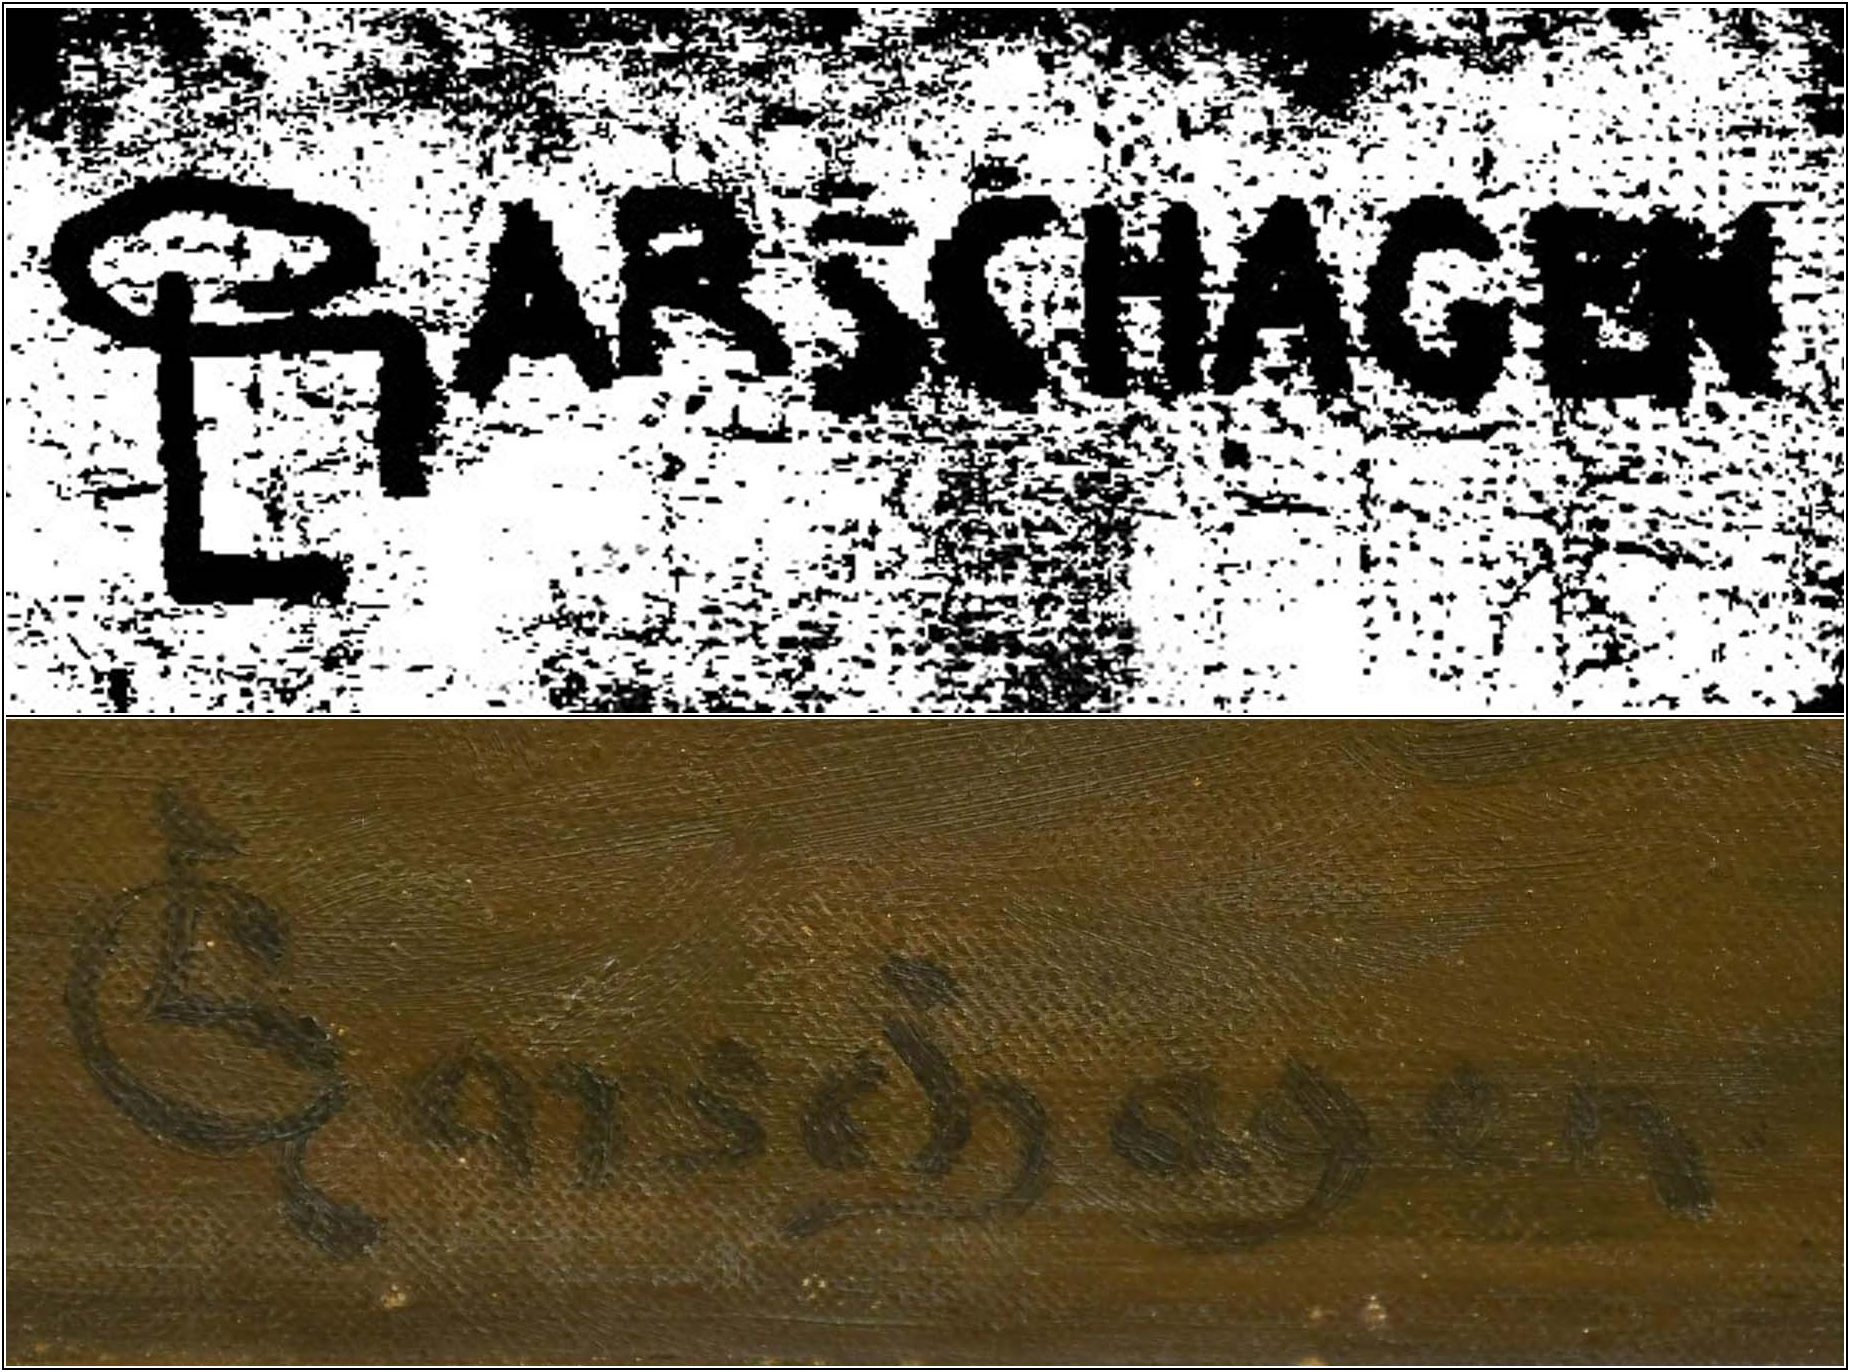
Signature of: carl imanuel leberecht garschagen